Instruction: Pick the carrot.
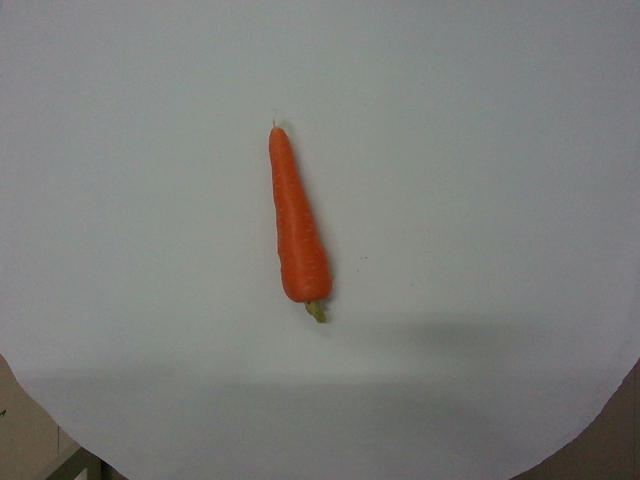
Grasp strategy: vertical